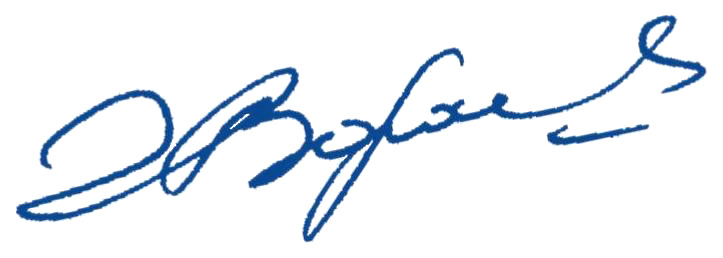
Signature of: gennady voronin